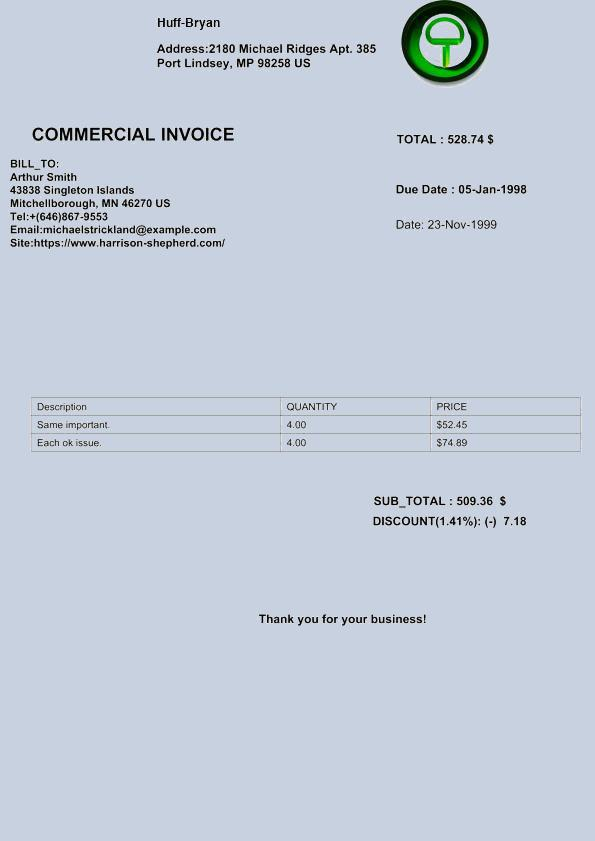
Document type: Invoice